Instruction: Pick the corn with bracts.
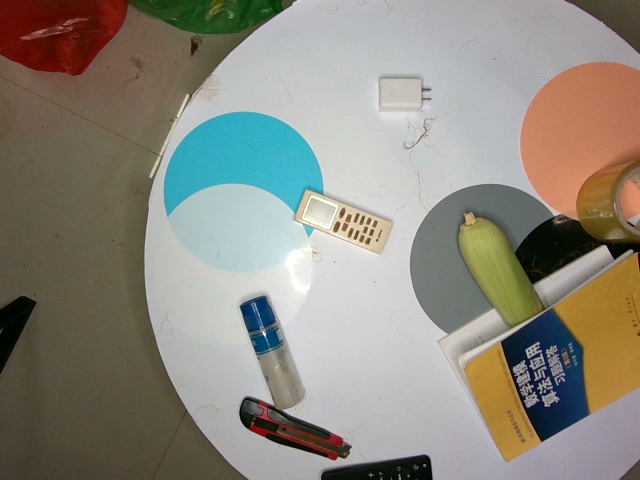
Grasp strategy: vertical